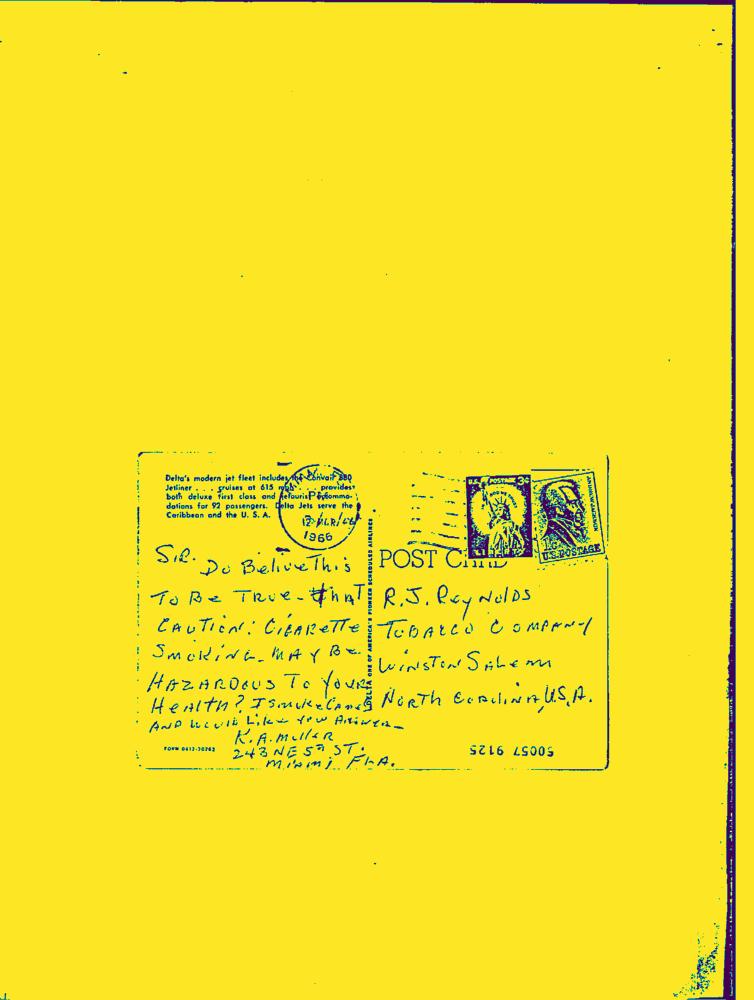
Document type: Hand-Written